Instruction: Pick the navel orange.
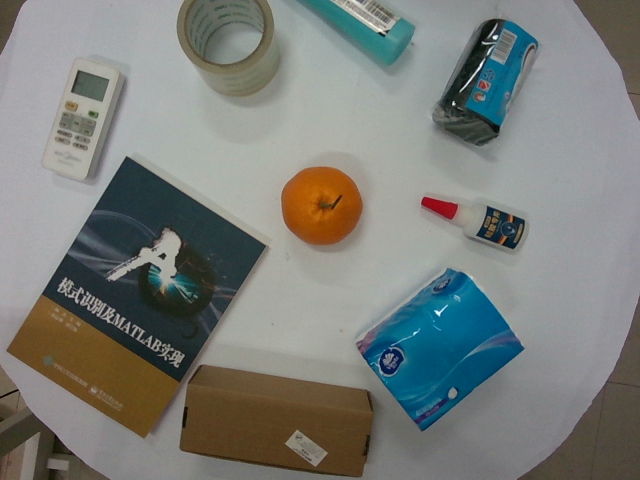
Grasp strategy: vertical